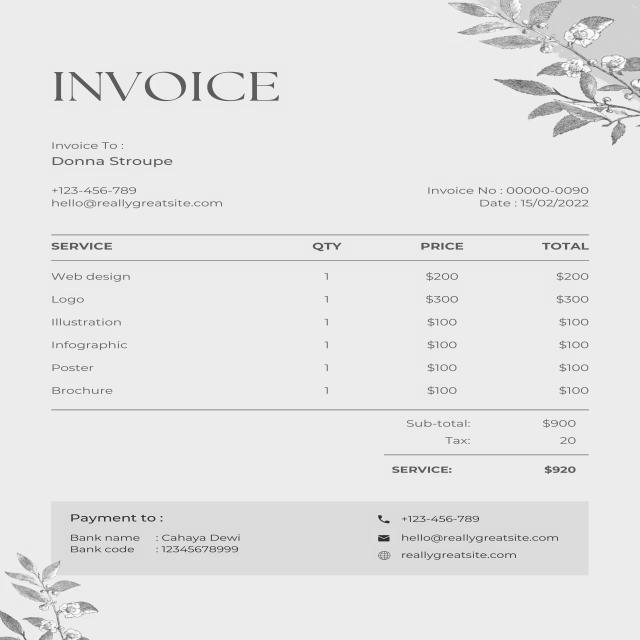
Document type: Invoice